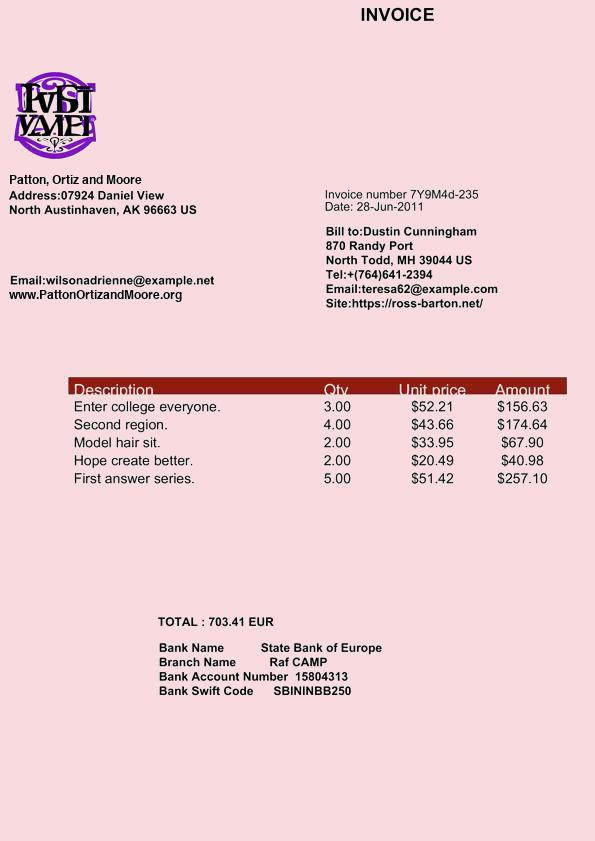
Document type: Invoice